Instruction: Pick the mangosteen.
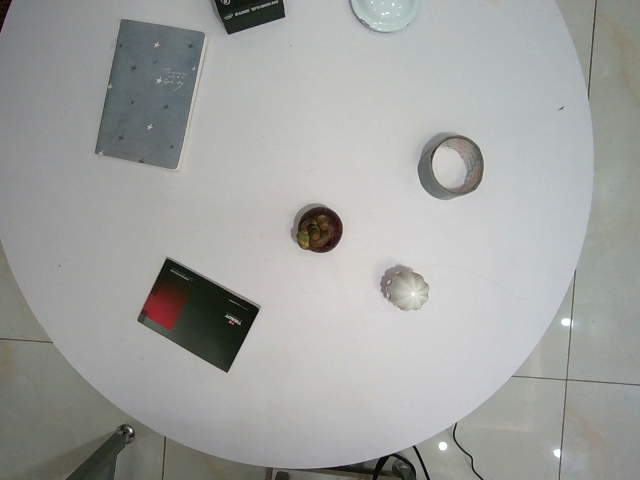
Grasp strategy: vertical